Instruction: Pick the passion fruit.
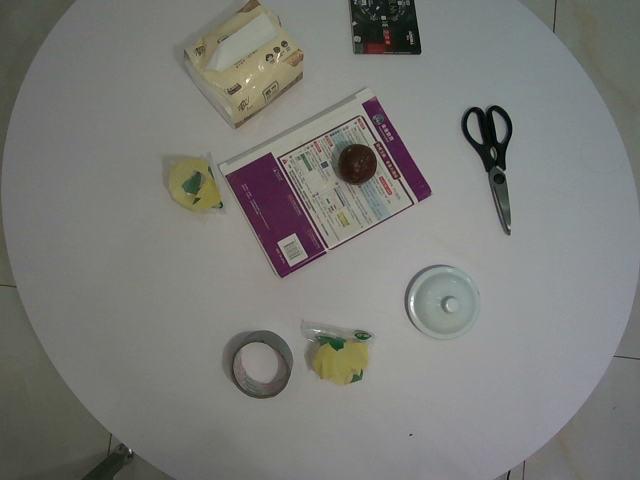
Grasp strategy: vertical